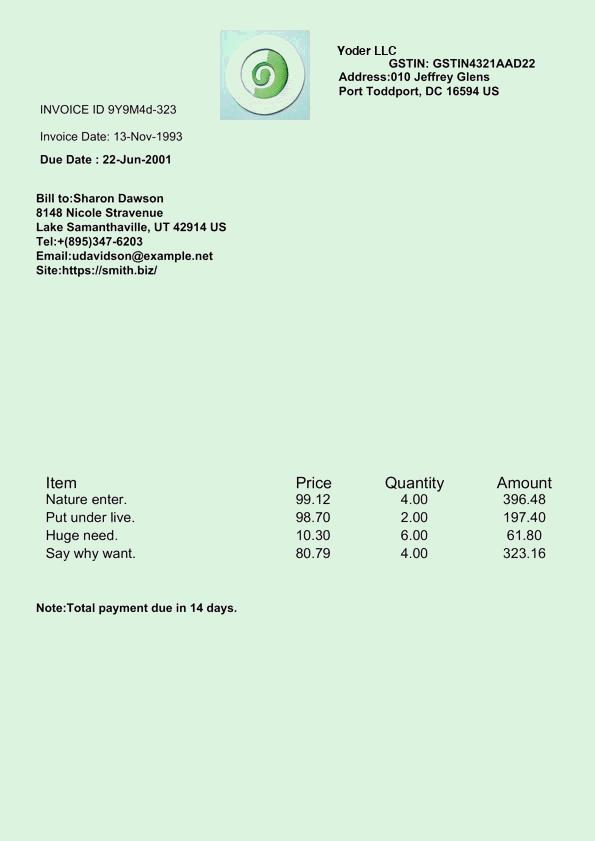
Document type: Invoice